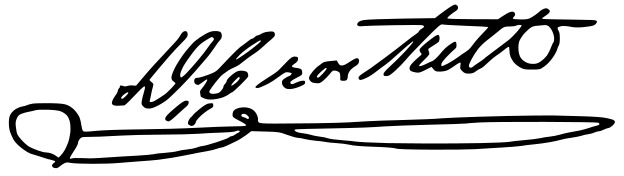
Signature of: davy crockett